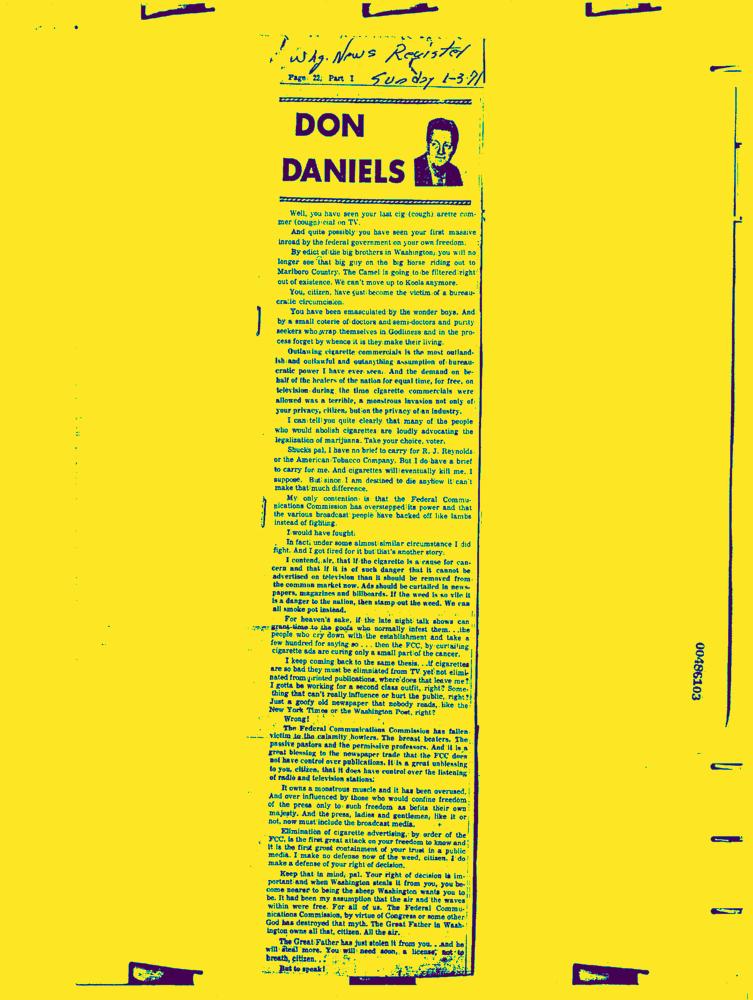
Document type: News-Article